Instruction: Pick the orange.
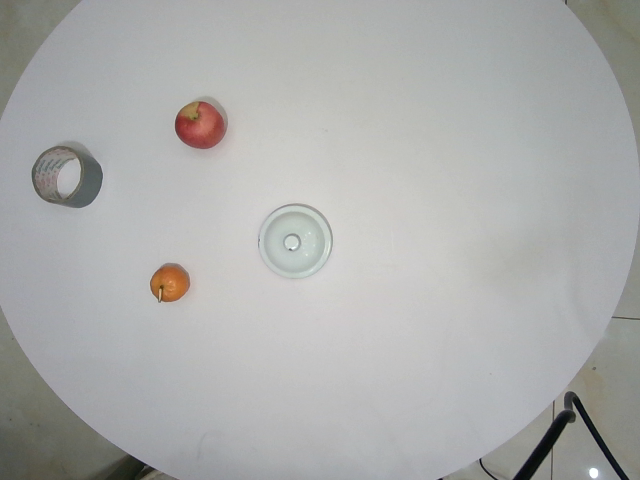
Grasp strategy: vertical